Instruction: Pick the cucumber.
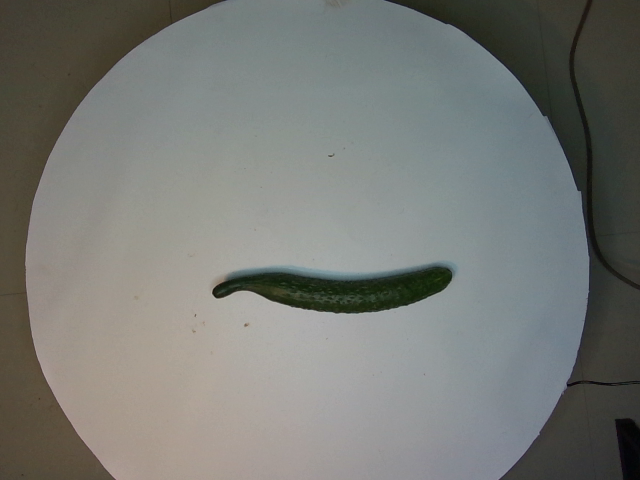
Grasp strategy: vertical